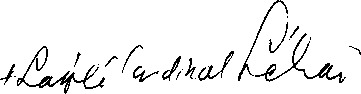
Signature of: lászló lékai